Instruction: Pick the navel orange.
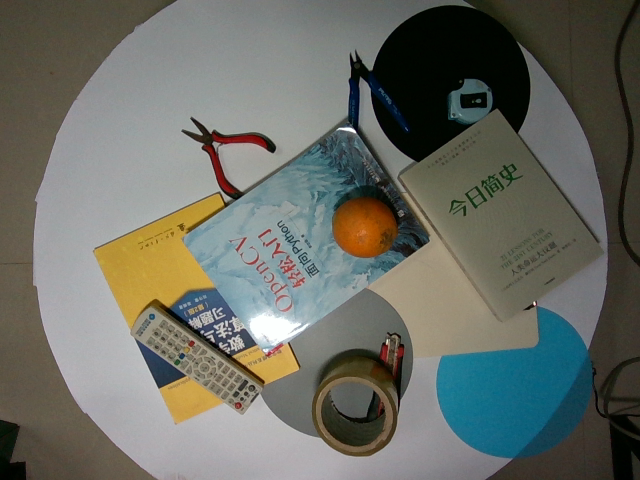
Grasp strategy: vertical